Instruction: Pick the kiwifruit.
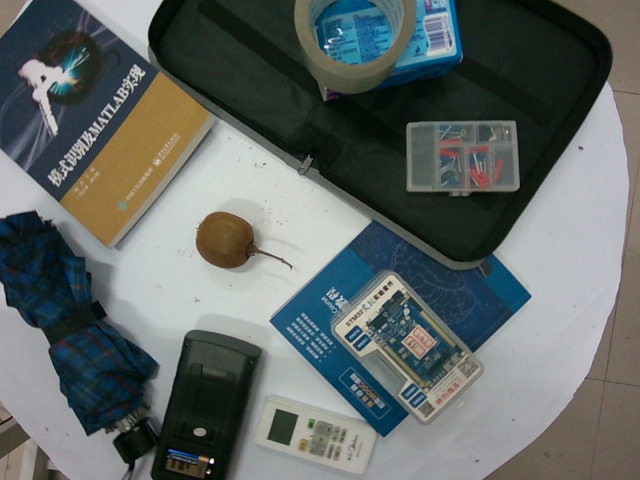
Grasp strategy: vertical